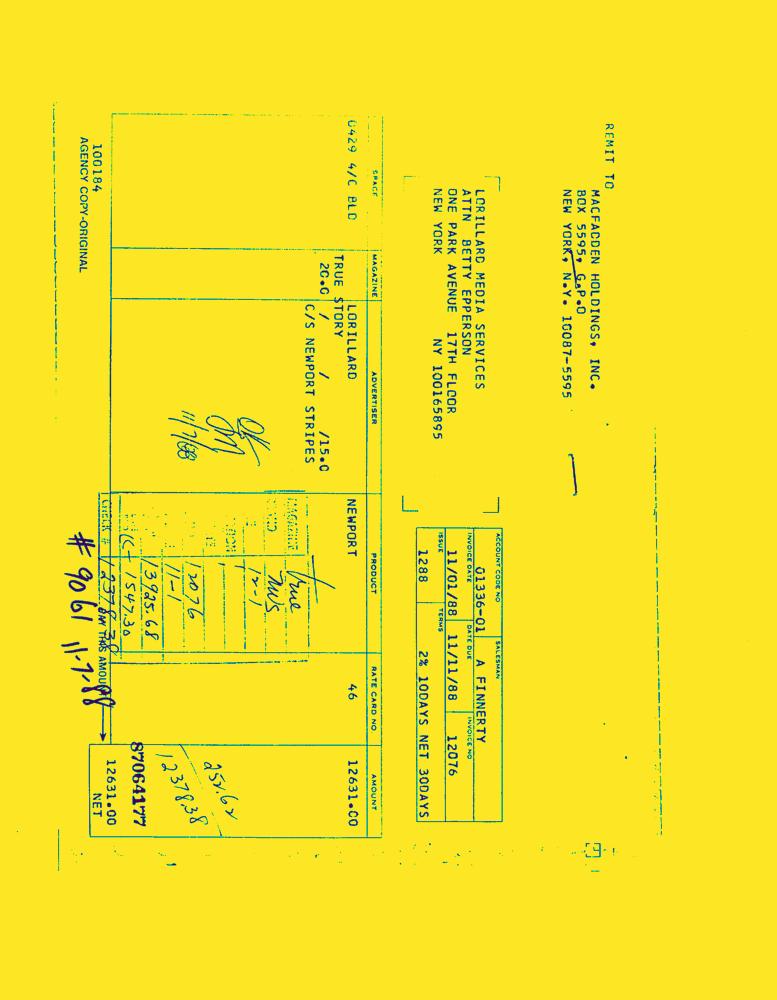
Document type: Invoice-Doc